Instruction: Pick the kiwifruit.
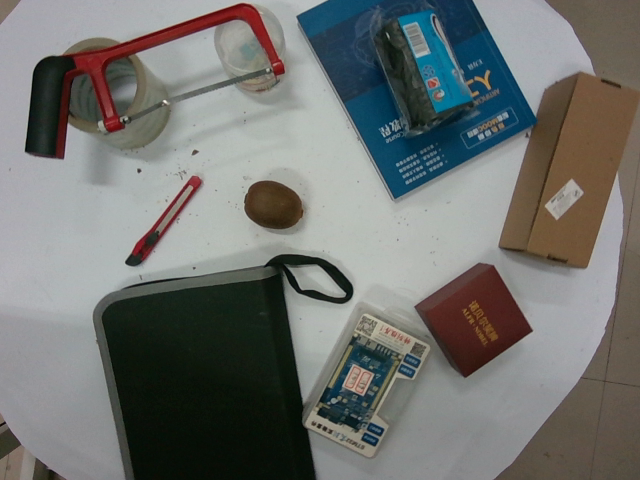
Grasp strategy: vertical